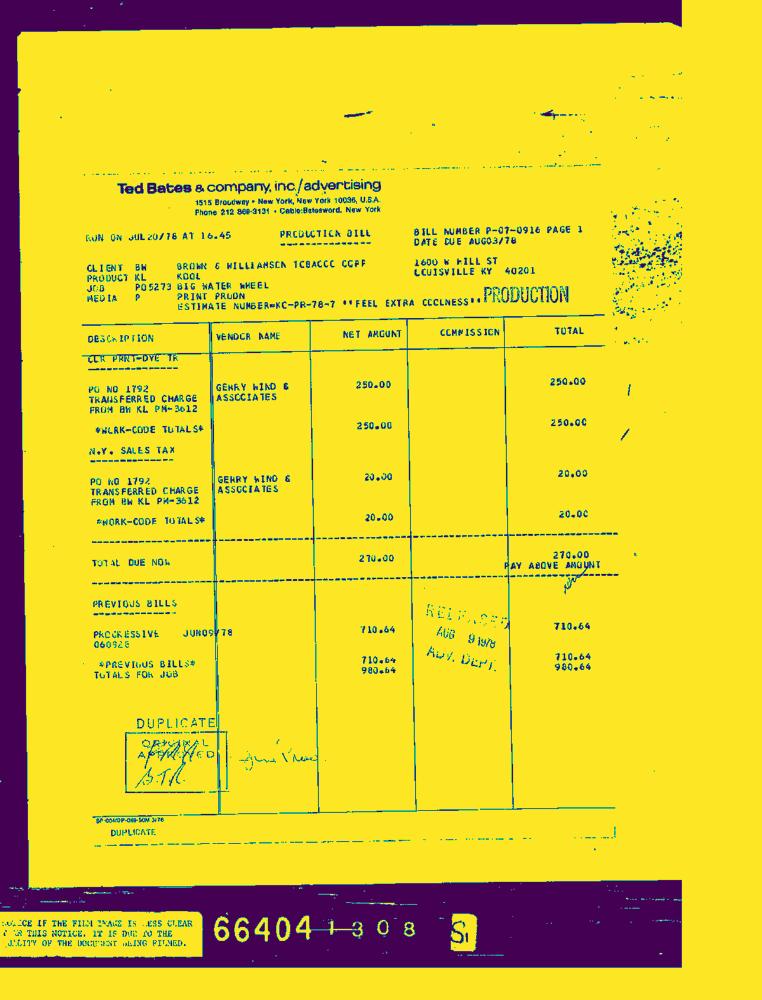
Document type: Invoice-Doc